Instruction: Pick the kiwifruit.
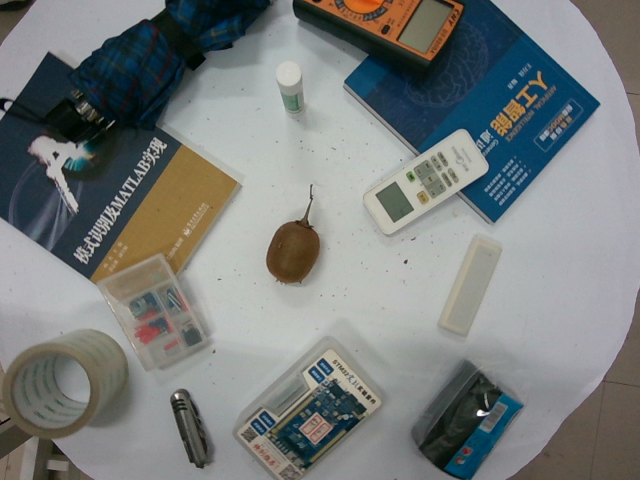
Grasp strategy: vertical